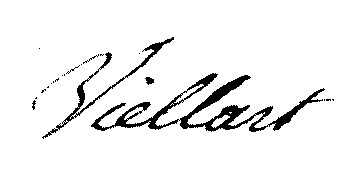
Signature of: rené viellart